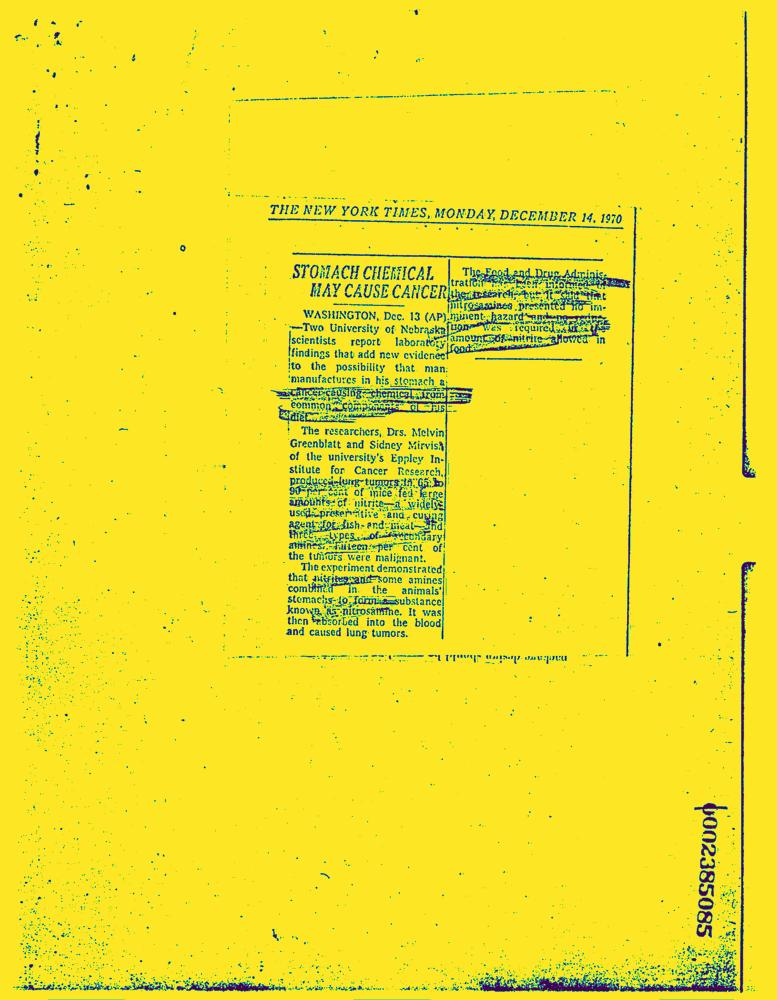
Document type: News-Article